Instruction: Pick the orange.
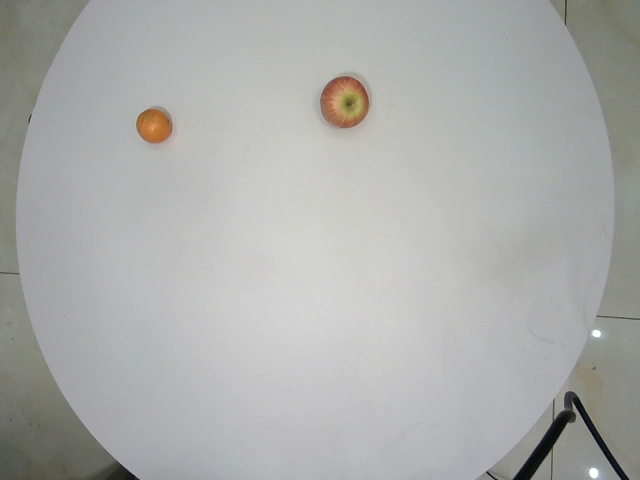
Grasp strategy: vertical